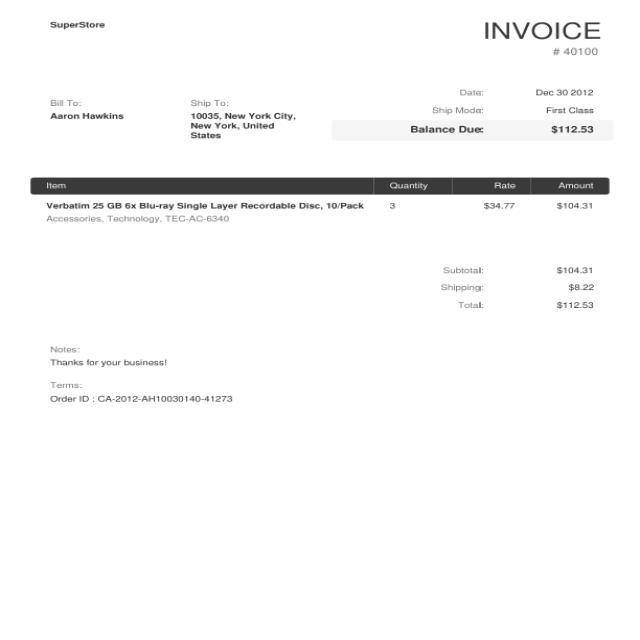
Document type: Invoice